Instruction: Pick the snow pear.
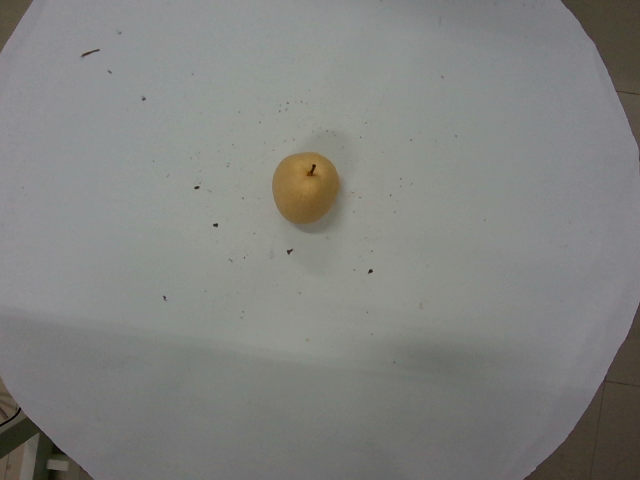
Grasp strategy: vertical